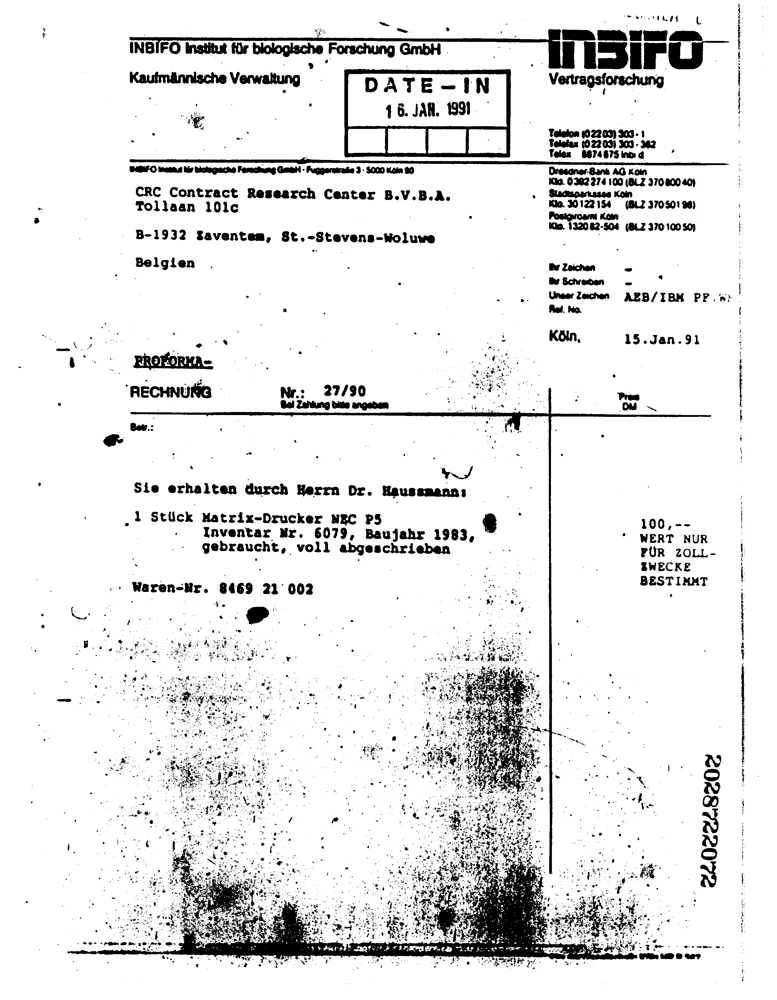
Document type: Invoice